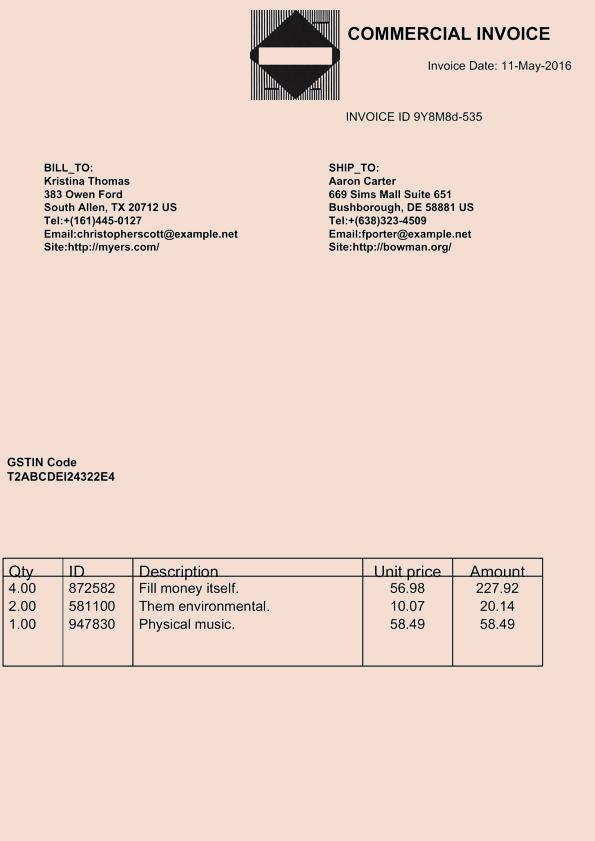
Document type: Invoice